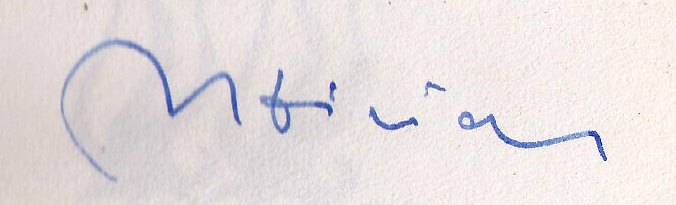
Signature of: josef hiršal